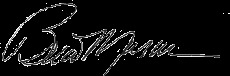
Signature of: brian moran